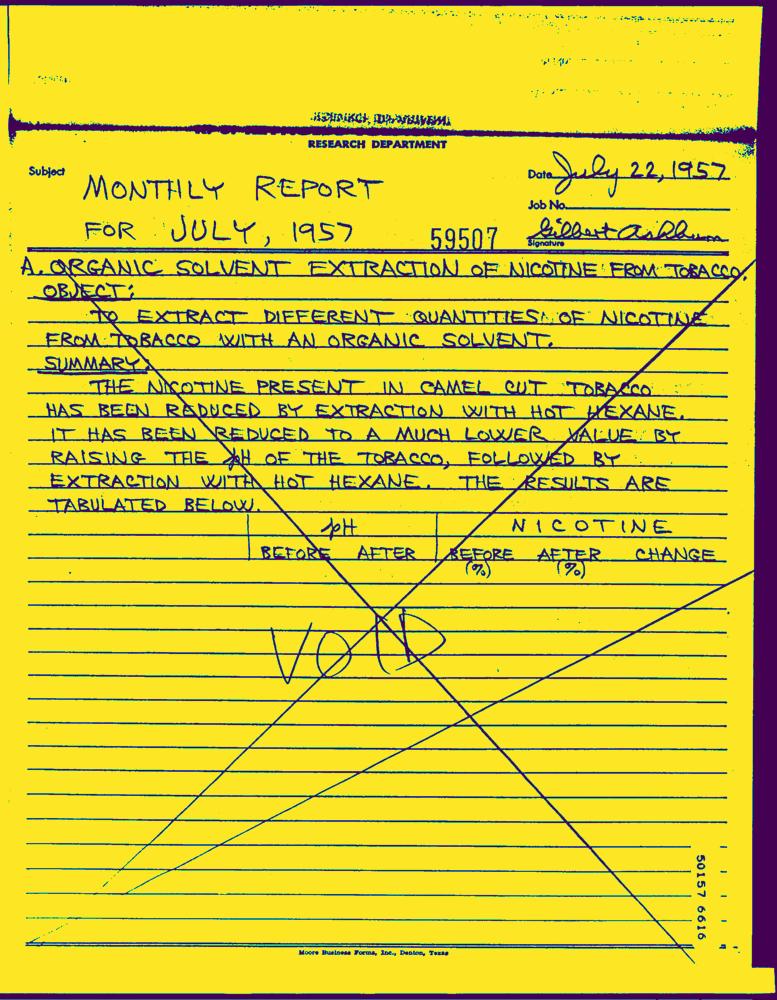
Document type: Hand-Written